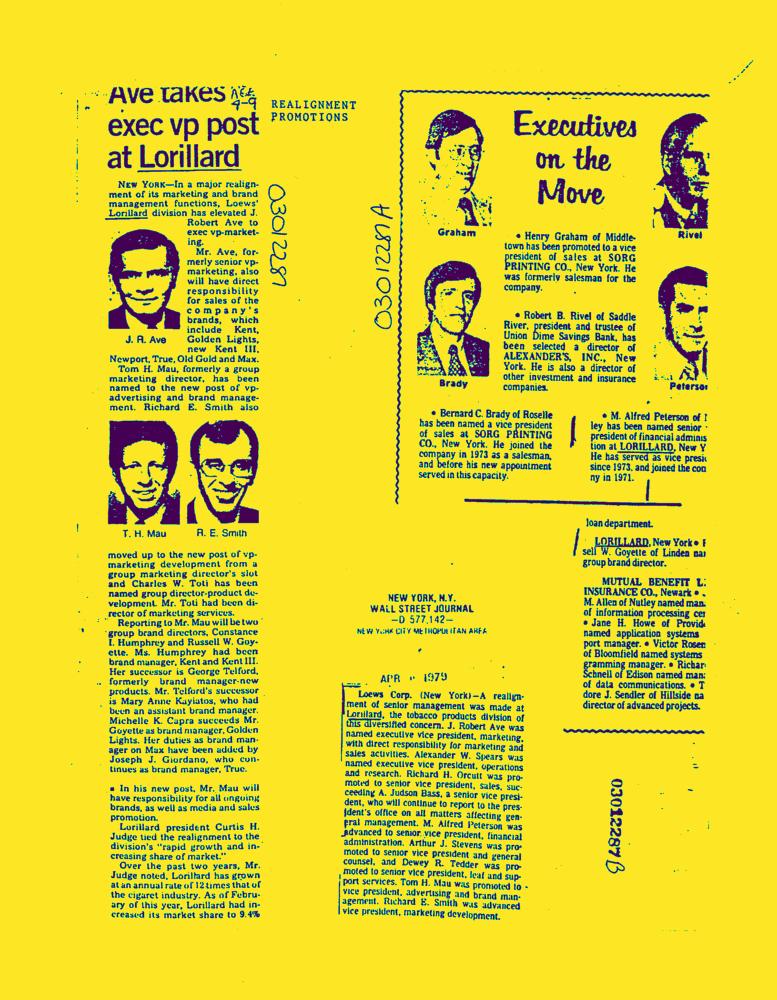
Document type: News-Article